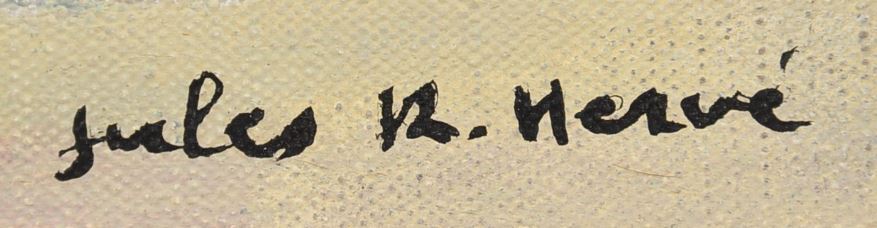
Signature of: jules rené hervé